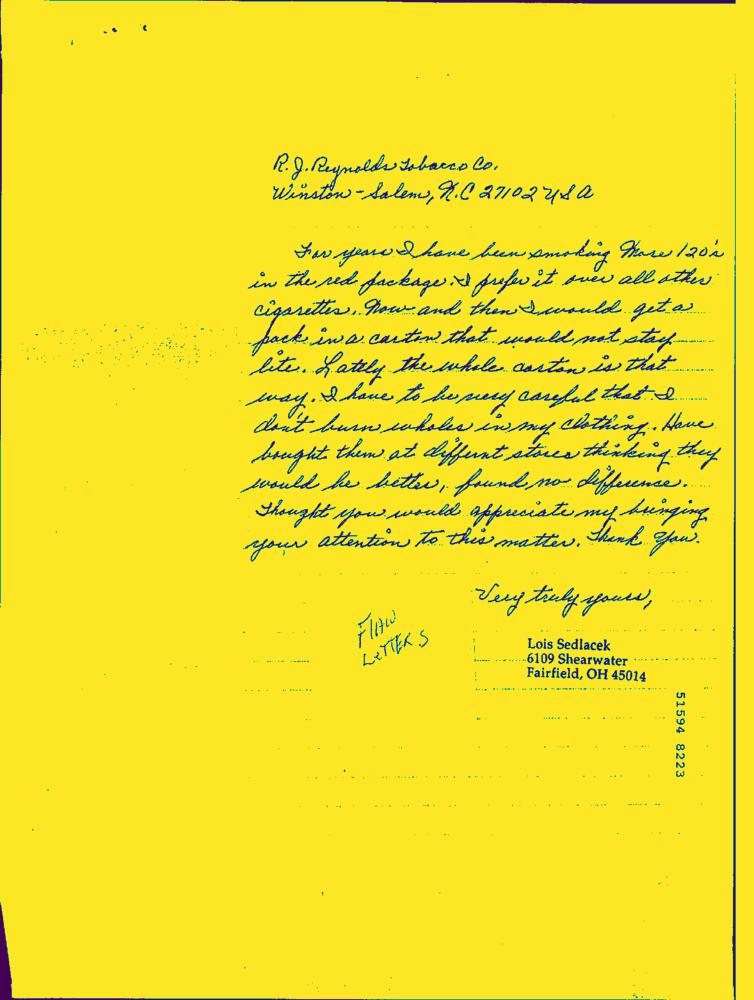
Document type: Hand-Written